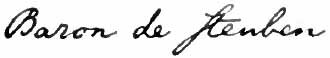
Signature of: friedrich wilhelm von steuben